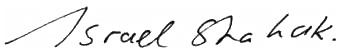
Signature of: israel shahak